Question: What are the imaging findings?
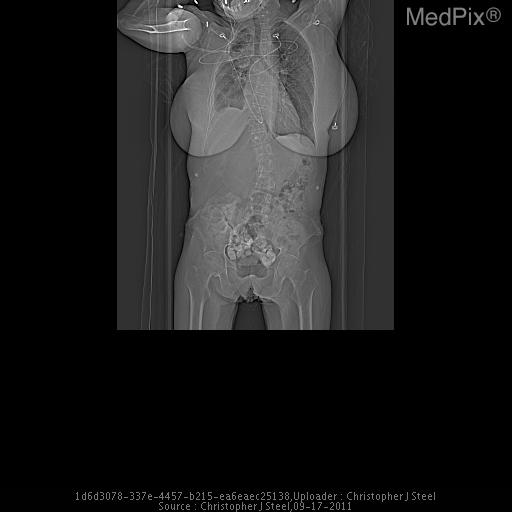
Answer: The imaging shows • CXR: bilateral breast enlargement, blunting of the costophrenic sulci, bilateral pleural effusions, consolidation of the right upper lobe

• CT: bilateral breast enlargement, right sided pleural effusion, elevation of the right hemidiaphragm, right upper lobe mass causing occlusion of the right brachiocephalic vein, extensive venous collateral formation Scout view demonstrating blunting of the right costophrenic sulcus consistent with a pleural effusion. There is elevation of the right hemidiaphragm. A mass is present in the right upper lobe. There is bilateral enlargement of the breasts, left greater than right. Looking at the lower body there is soft tissue wasting. There is noticeable loss of fat in the thighs. This disease process is causing a paradoxical situation, where there is enlargement in the upper torso but tissue loss elsewhere in the body..